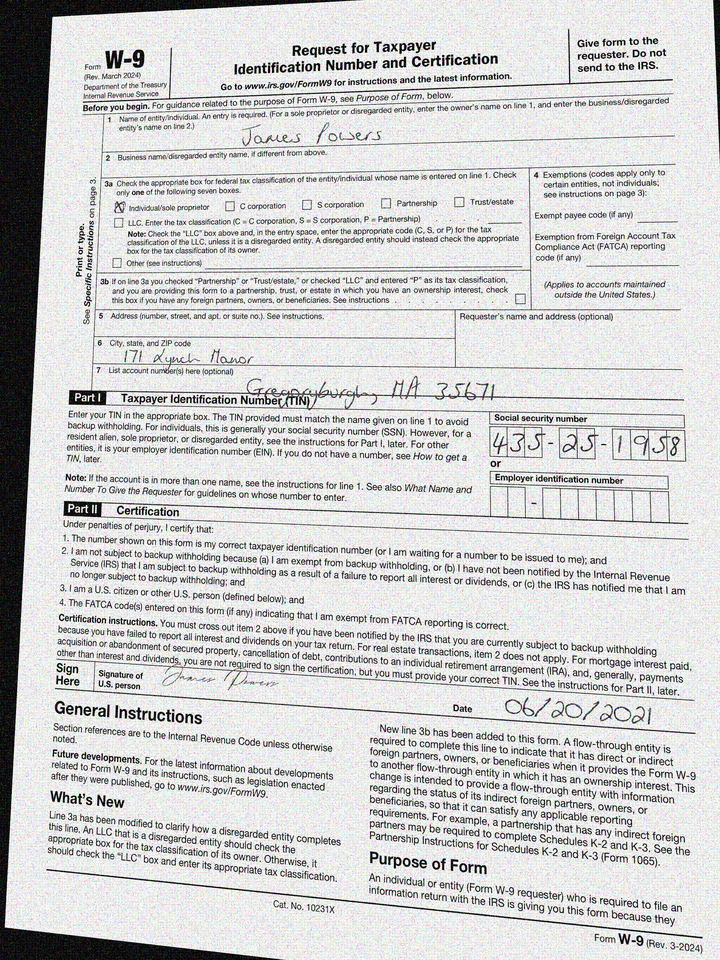
adr1: 171 Lynch Manor
adr2: Gregoryburgh, MA 35671
cbx: yes
ssn: 435251958
enm: James Powers
sdt: 06/20/2021